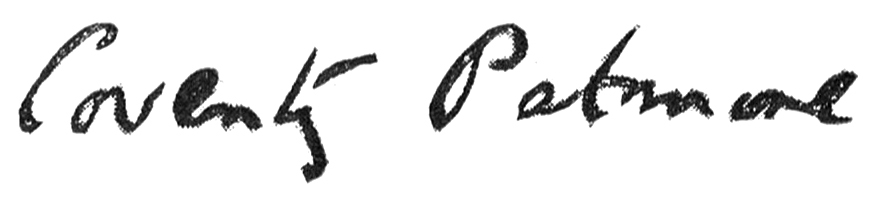
Signature of: coventry patmore